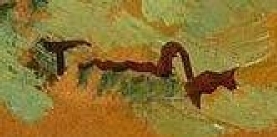
Signature of: nicolae tonitza